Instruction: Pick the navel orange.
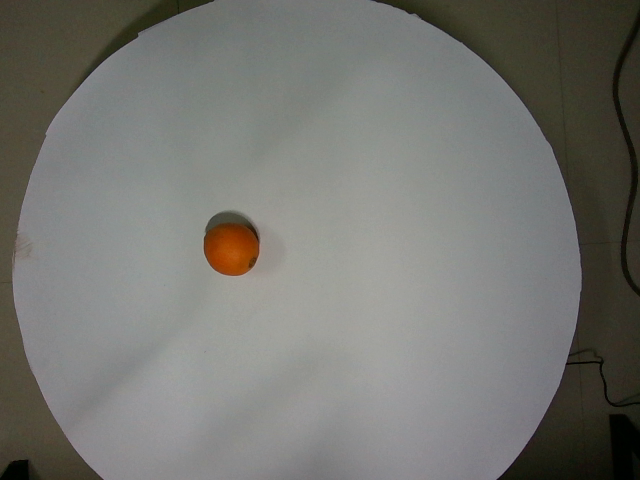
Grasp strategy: vertical